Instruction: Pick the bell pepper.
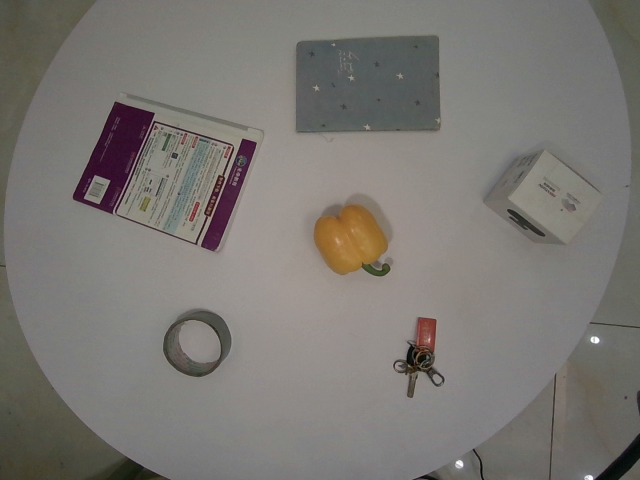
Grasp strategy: vertical